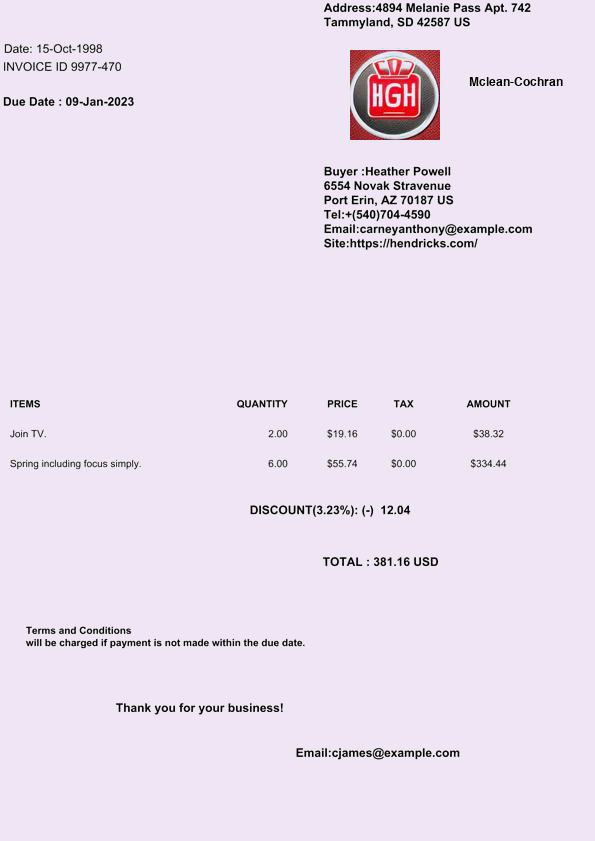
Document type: Invoice